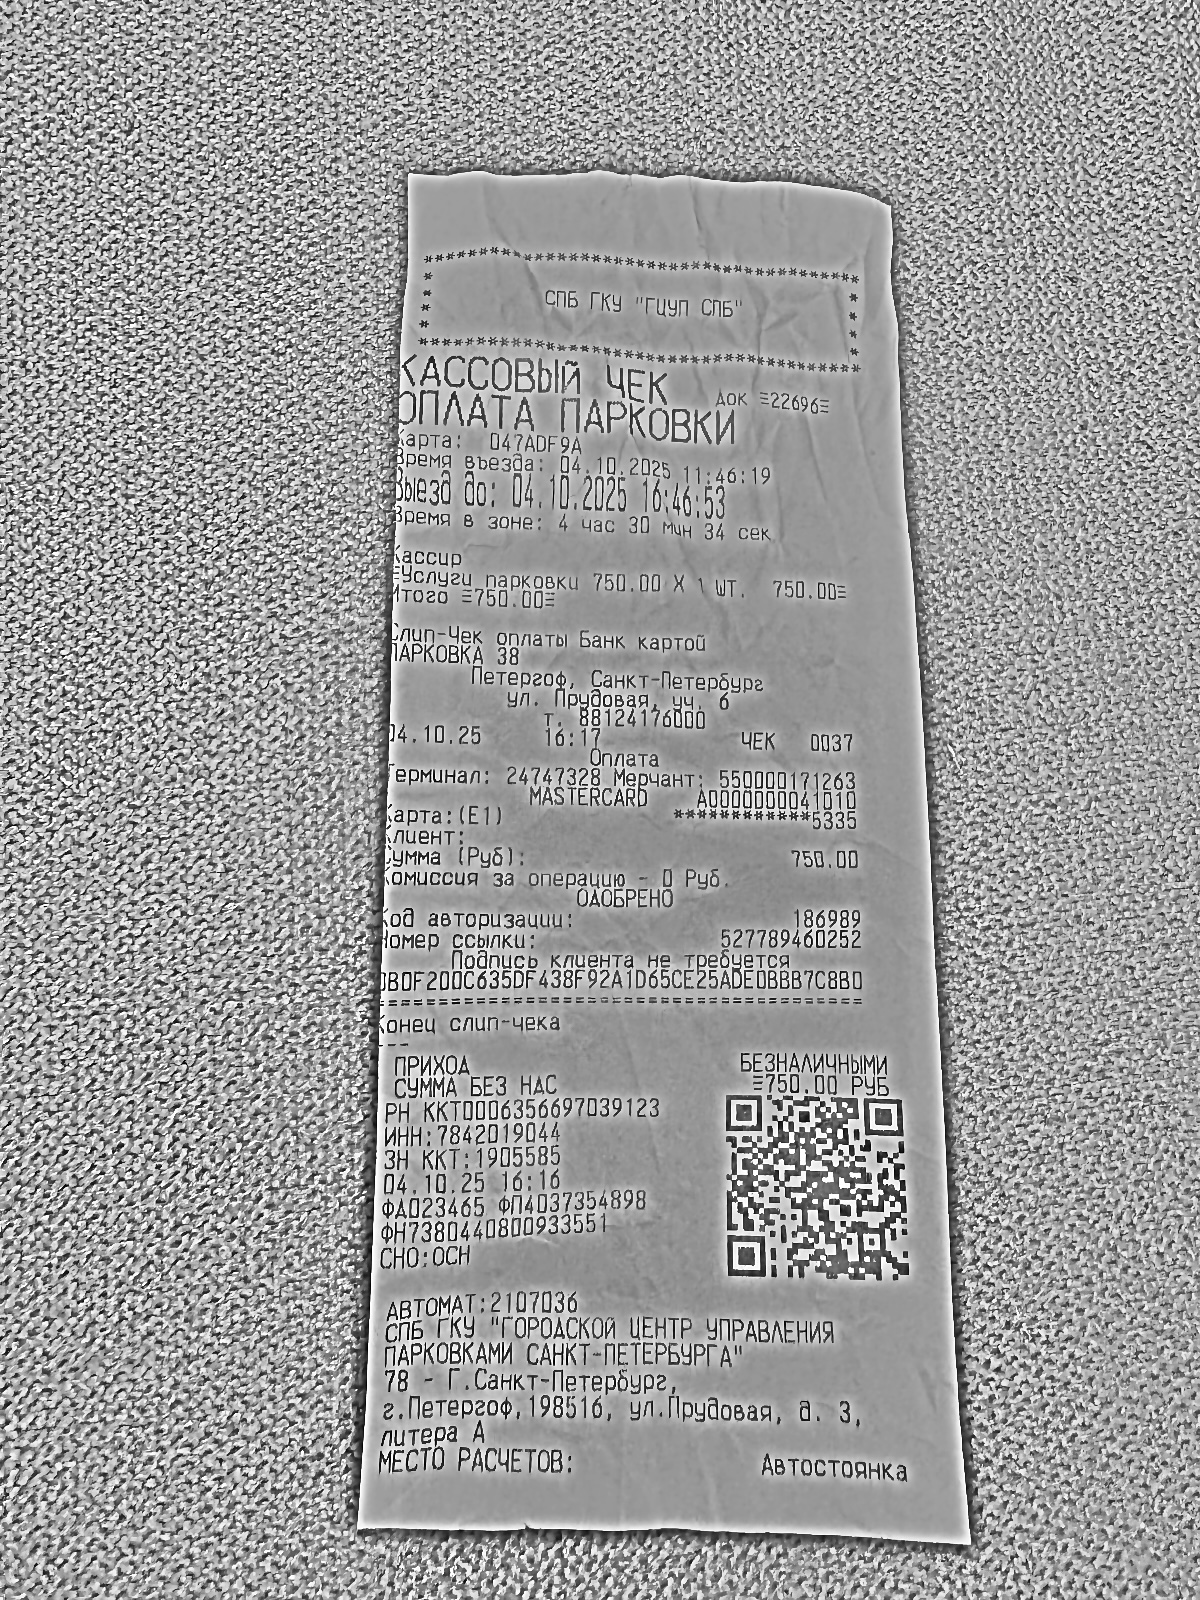
Продавец: СПБ ГКУ "ГОРОДСКОЙ ЦЕНТР УПРАВЛЕНИЯ ПАРКОВКАМИ САНКТ-ПЕТЕРБУРГА"
ИНН: 7842019044
Дата: 04.10.25
Товары: Услуги парковки
Количество: 1.000
Цена: 750.00
Сумма: 750.00
Итого: 750.00